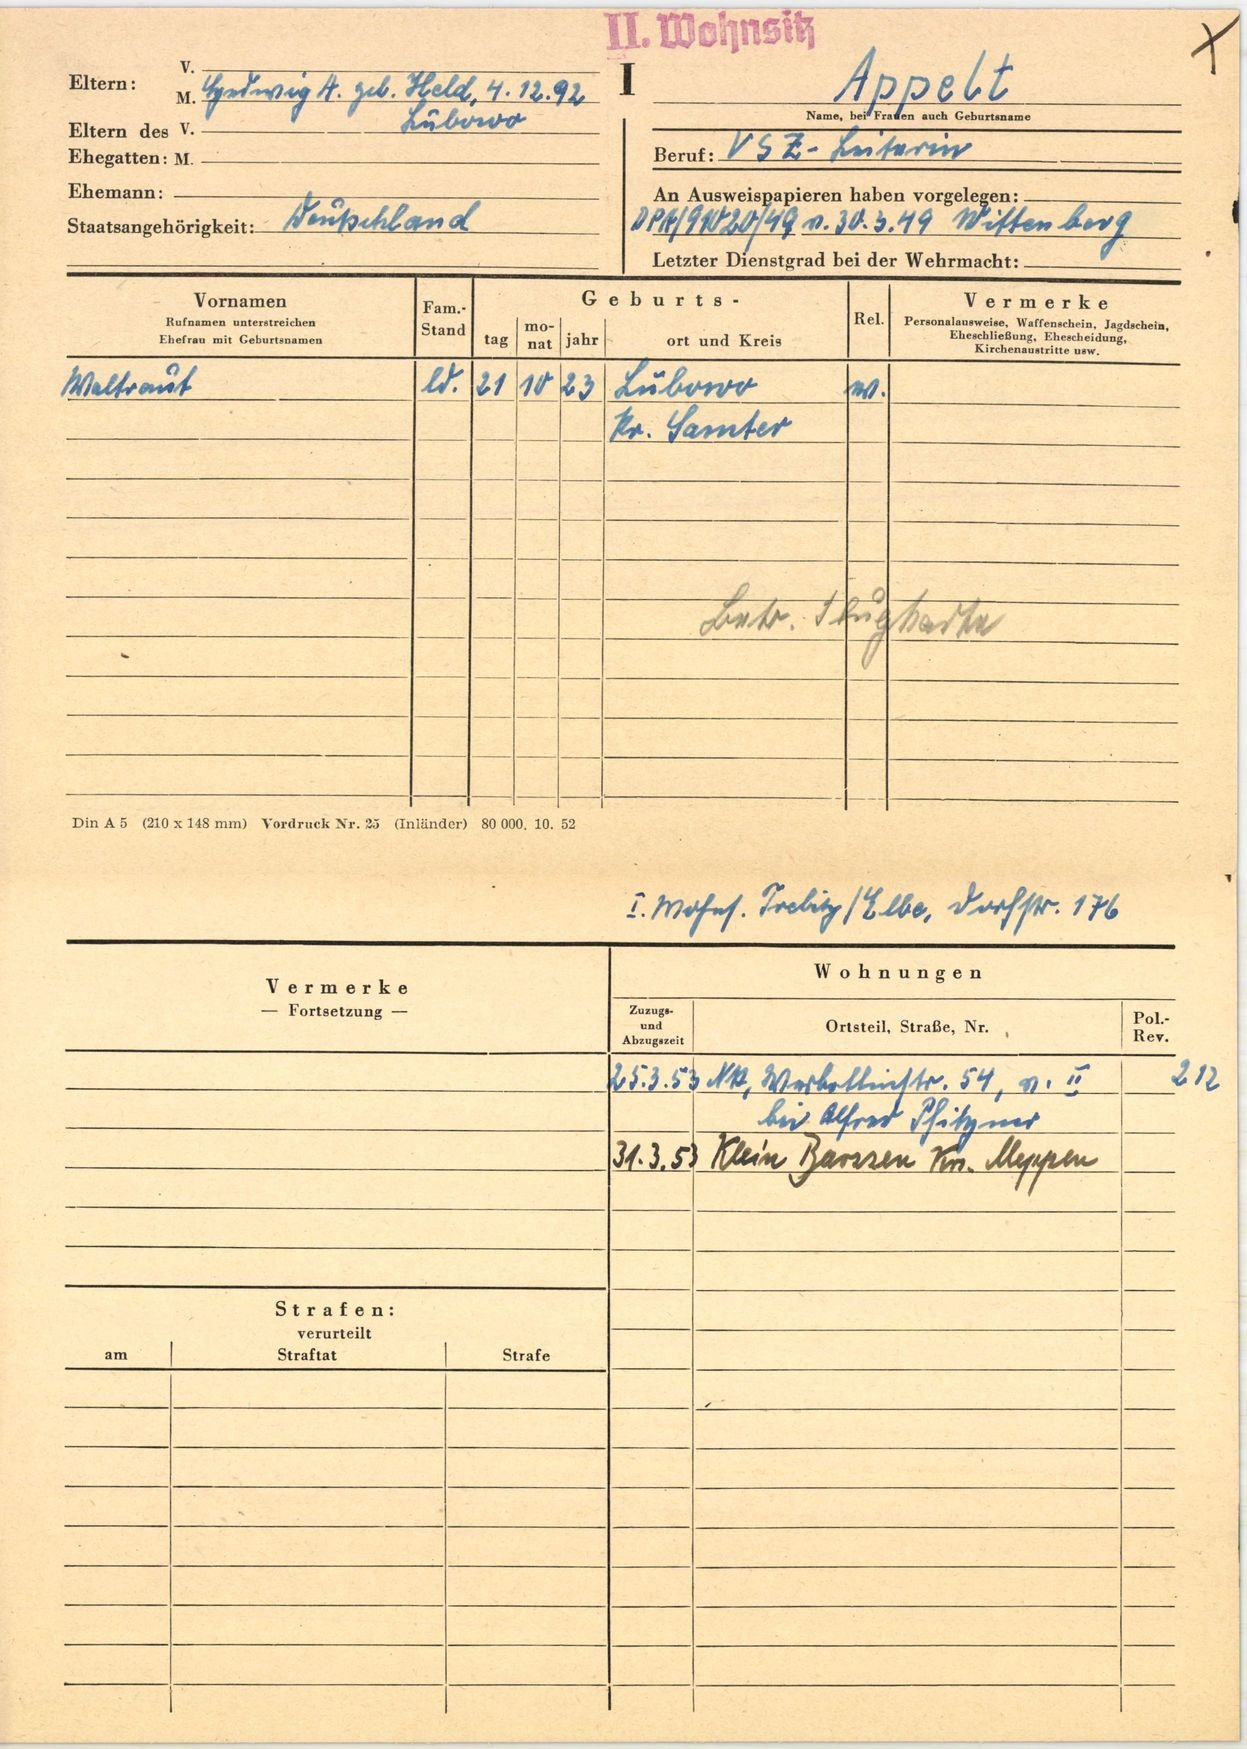
Appelt